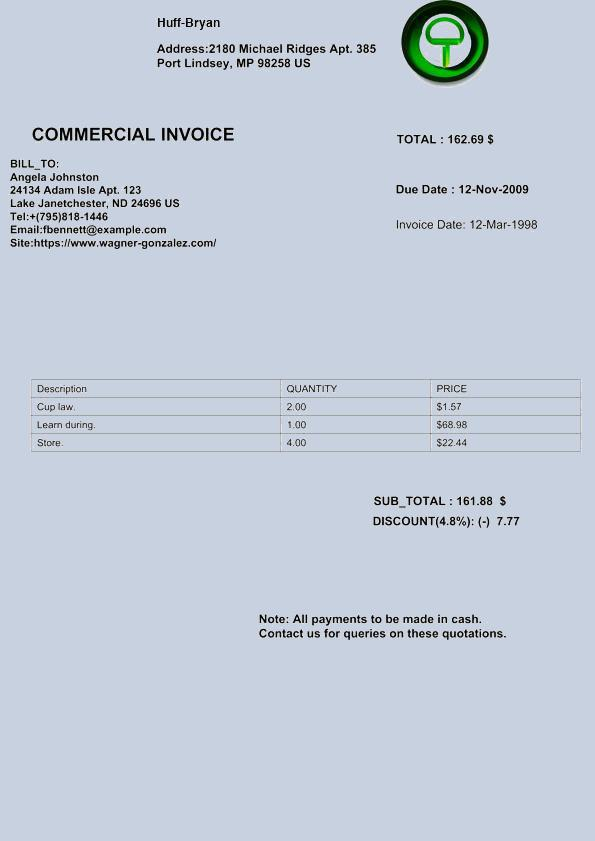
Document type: Invoice